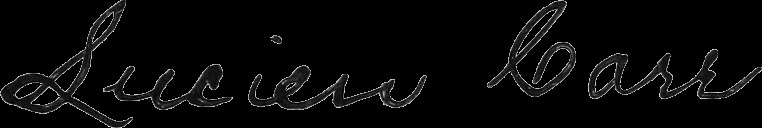
Signature of: lucien carr